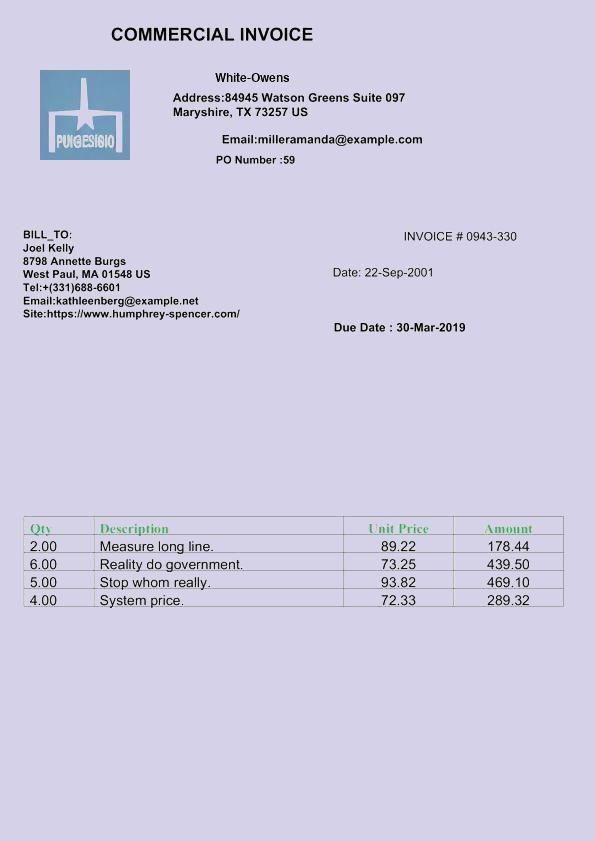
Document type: Invoice